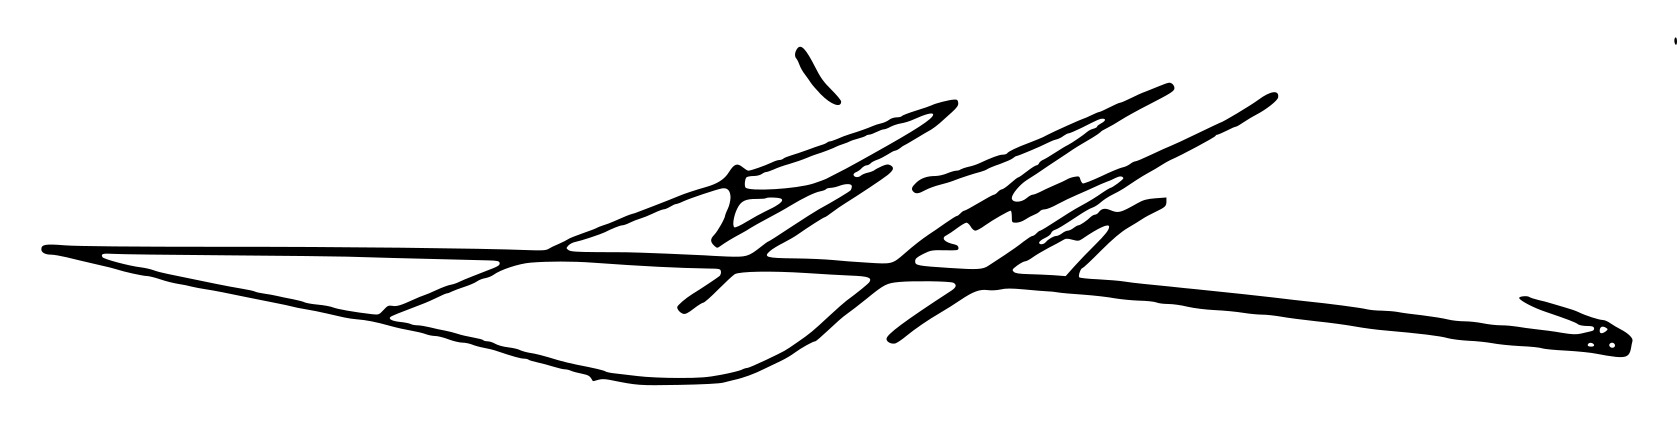
Signature of: alexander of greece